Question: What is the suspected problem?
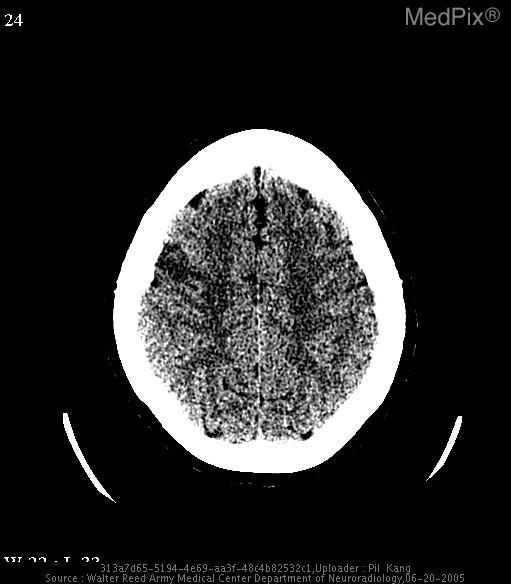
Answer: The findings suggest Non-contrast CT images of the head with "stroke window" settings demonstrate a wedge-shaped focal area of decreased density and loss of gray-white matter differentiation at the leve of the right frontal lobe, just anterior to the central sulcus.

Diffusion weighted and associated ADC map axial MR images show a corresponding focus of restricted diffusion, consistent with an acute infarct.. Non-contrast CT images of the head with "stroke window" settings demonstrate a wedge-shaped focal area of decreased density and loss of gray-white matter differentiation at the leve of the right frontal lobe, just anterior to the central sulcus.. The patient might have a history of 36 year-old woman with sudden-onset left-sided hemiparesis.  PMH is significant for a history of SLE..